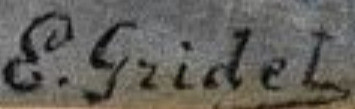
Signature of: joseph émile gridel